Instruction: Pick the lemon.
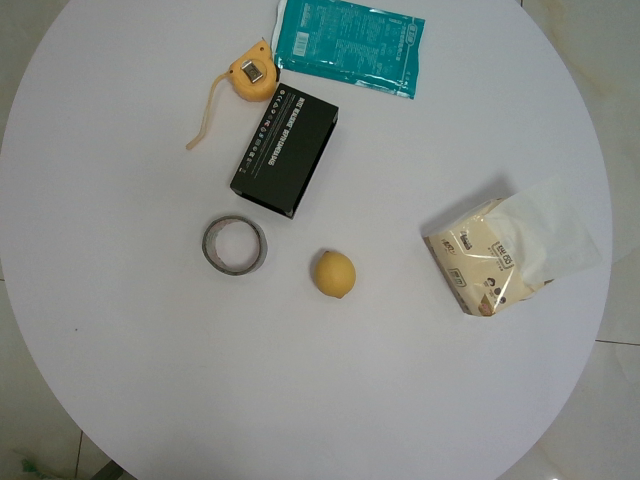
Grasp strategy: vertical